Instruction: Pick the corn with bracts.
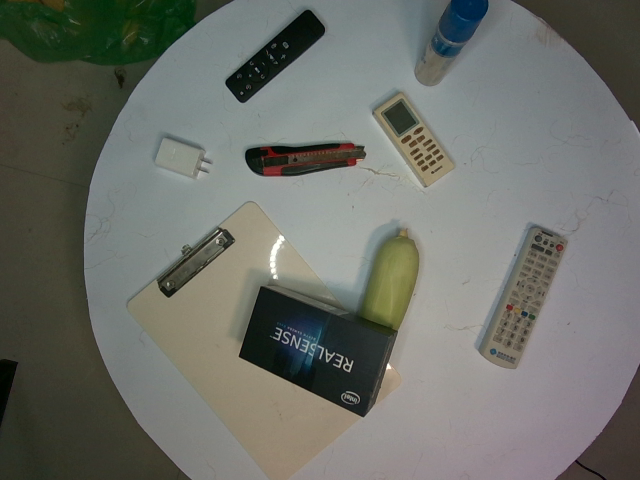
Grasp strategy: vertical